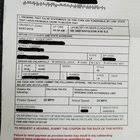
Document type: Invoice